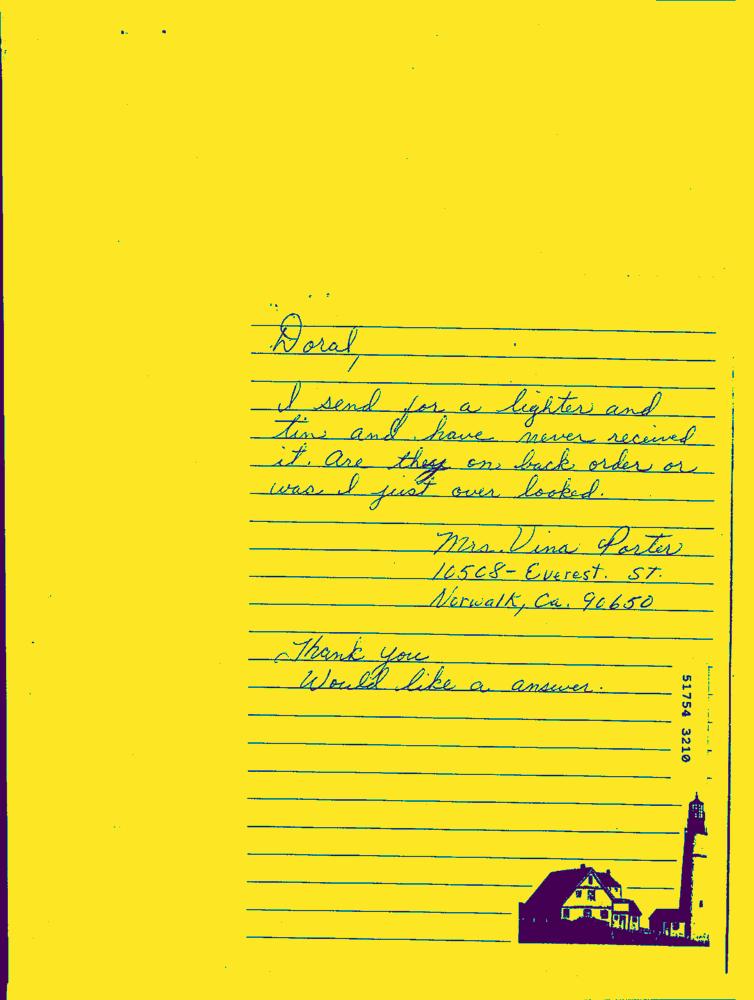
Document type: Hand-Written